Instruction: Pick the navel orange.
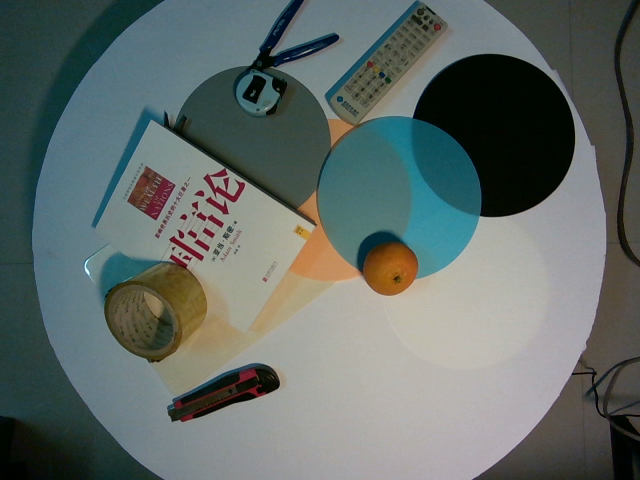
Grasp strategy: vertical